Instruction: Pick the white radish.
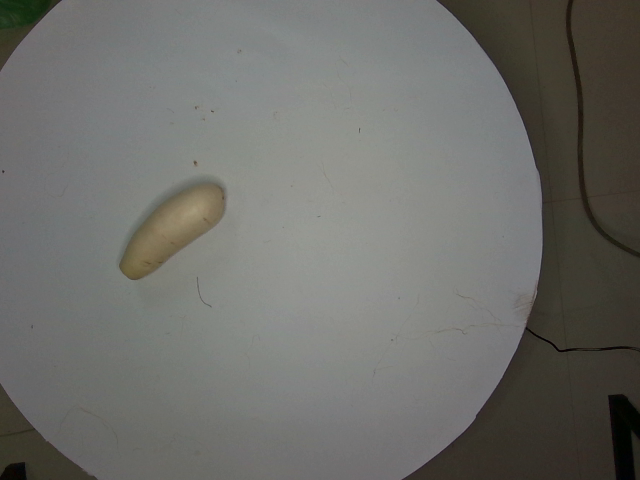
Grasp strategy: vertical